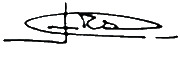
Signature of: florencio randazzo